Question: What was observed in the imaging?
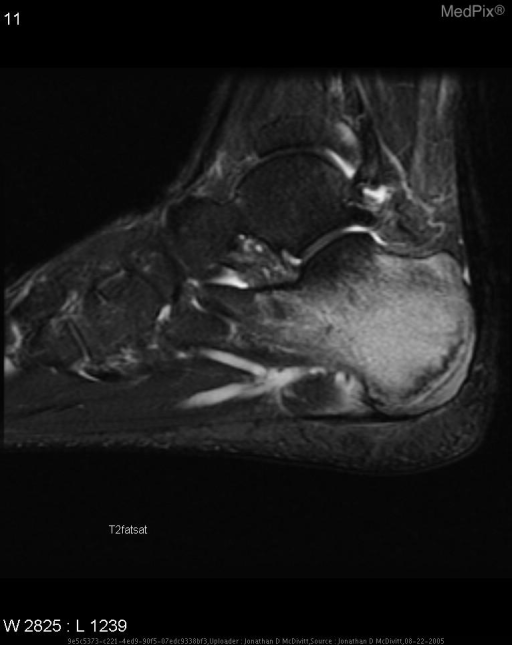
Answer: The imaging shows Plain Films:  No acute findings

MRI:  Nondisplaced, compression type fracture of posterior calcaneus with extensive bone marrow and surrounding soft tissue edema. Axial CT T2 Fat Saturation.